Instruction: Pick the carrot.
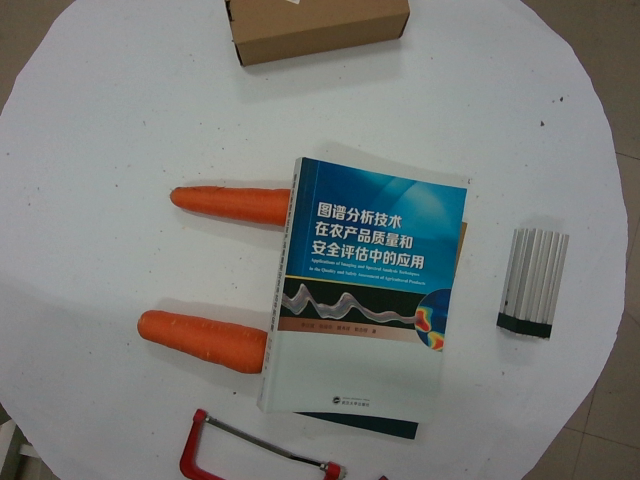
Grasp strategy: vertical